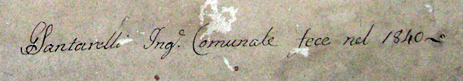
Signature of: giacomo santarelli